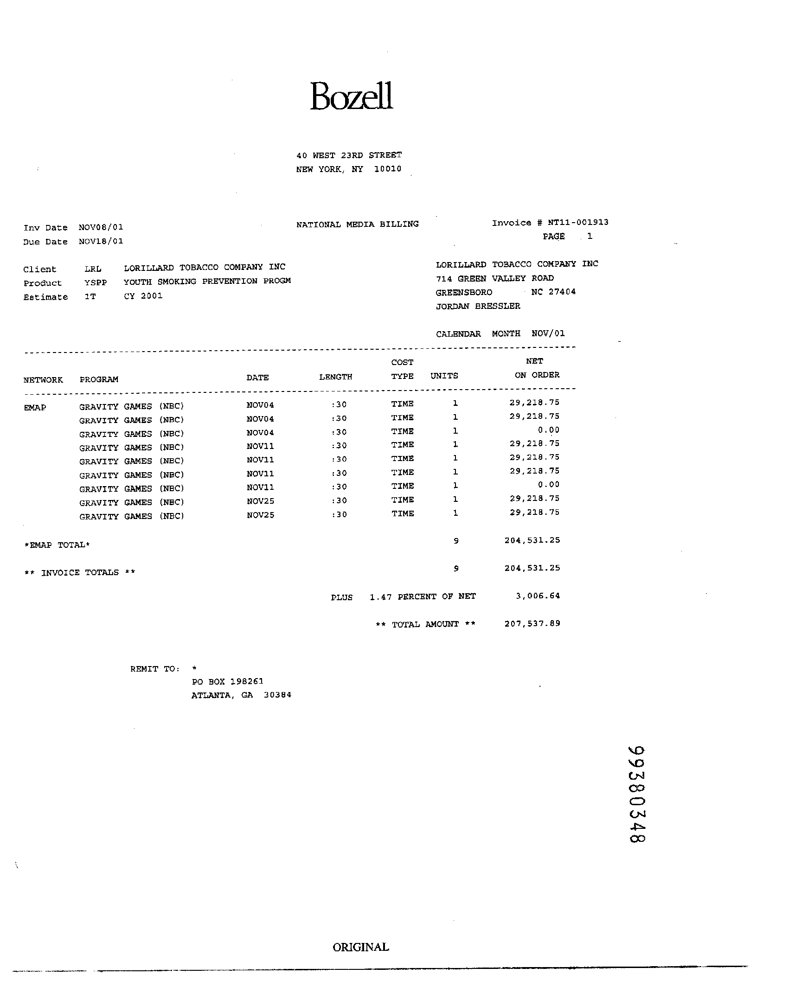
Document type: Invoice